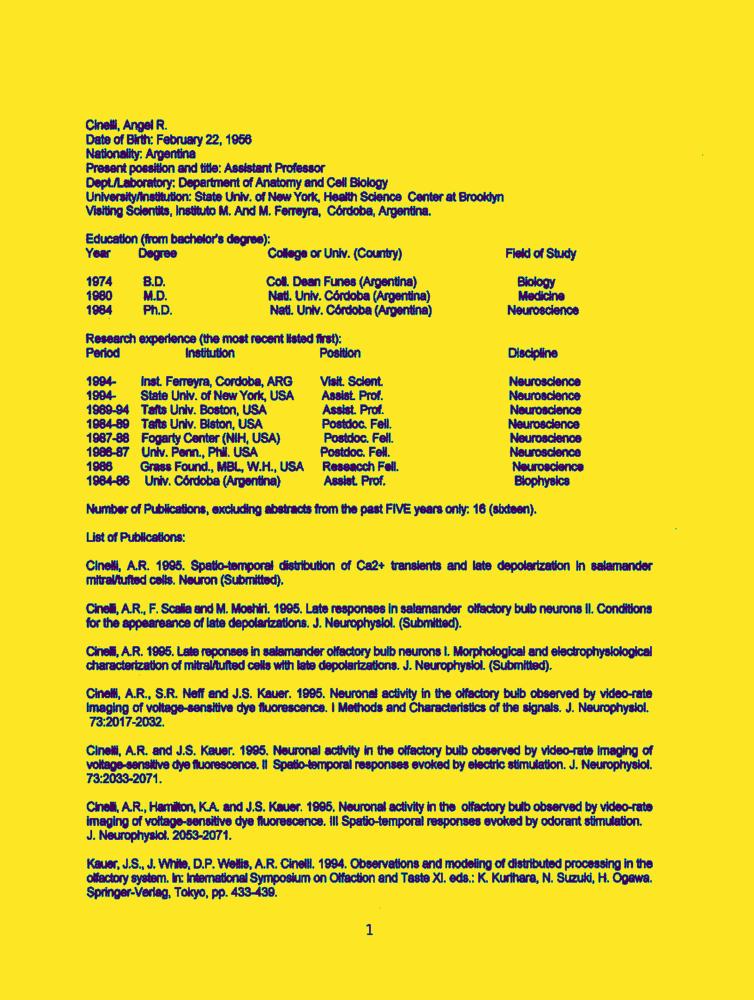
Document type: Resume-Doc